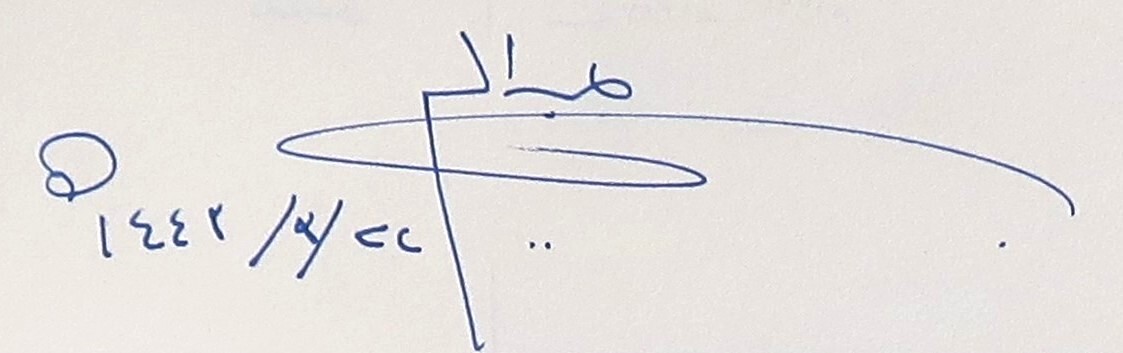
Signature of: v abdur rahim